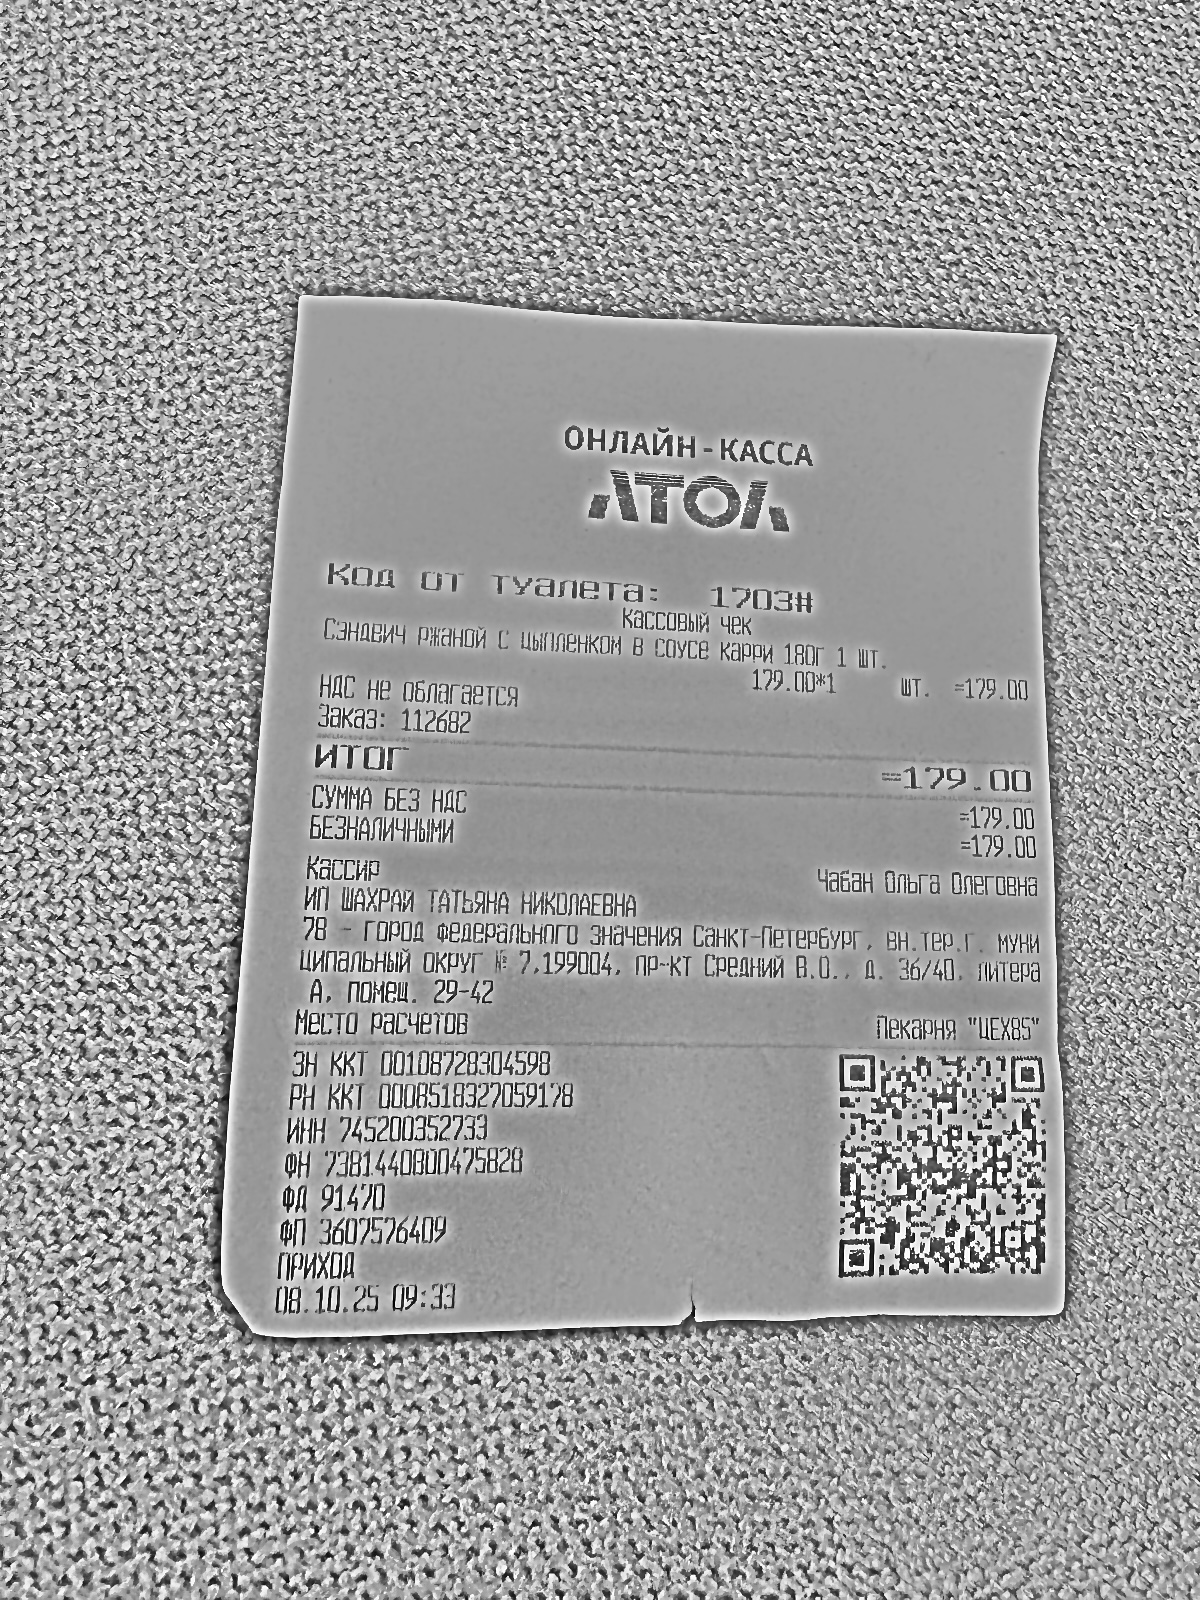
Продавец: ИП ШАХРАЙ ТАТЬЯНА НИКОЛАЕВНА
ИНН: 745200352733
Дата: 08.10.25
Товары: Сэндвич ржаной с цыпленком в соусе карри 180т 1 шт.
Количество: 1
Цена: 179.00
Сумма: 179.00
Итого: 179.00